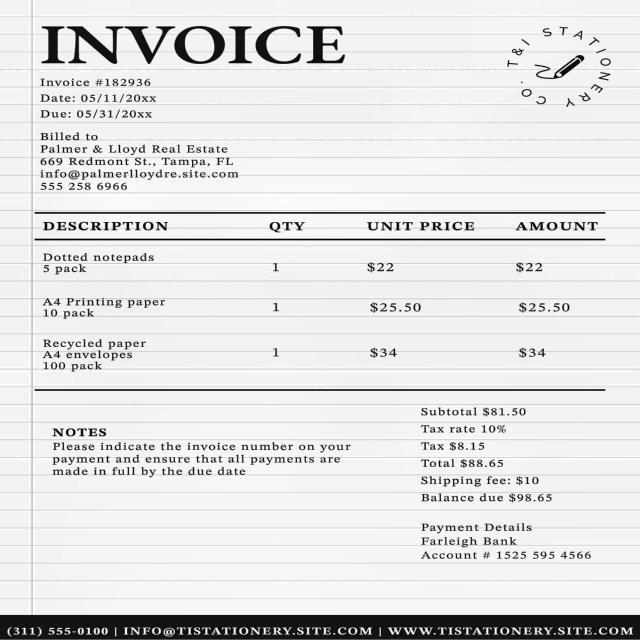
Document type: Invoice